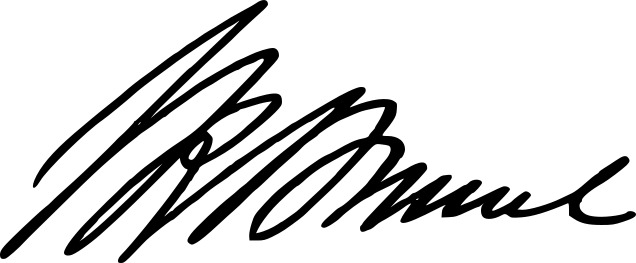
Signature of: isambard kingdom brunel